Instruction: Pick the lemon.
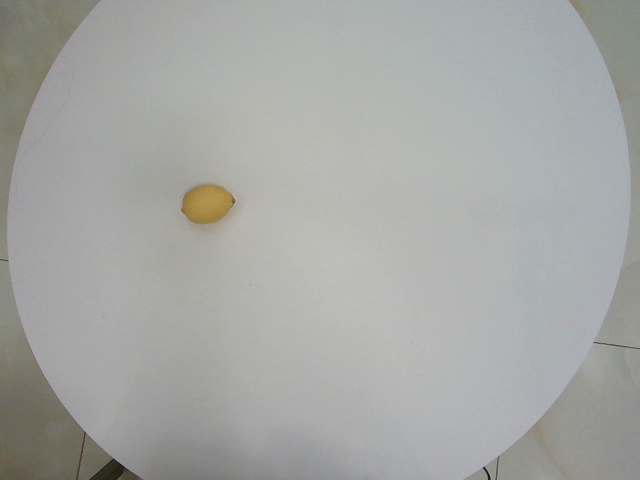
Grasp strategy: vertical